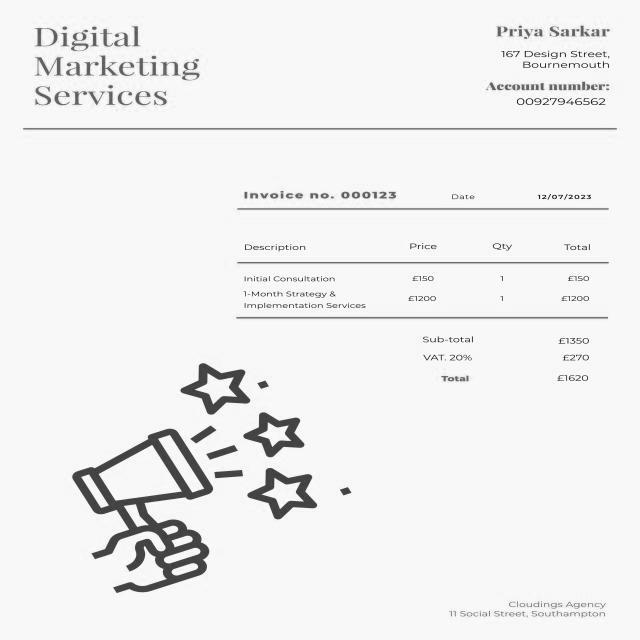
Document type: Invoice